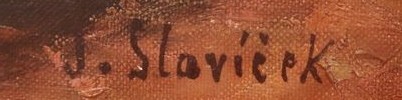
Signature of: jan slavíček